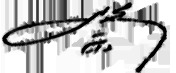
Signature of: mohammad ali varasteh